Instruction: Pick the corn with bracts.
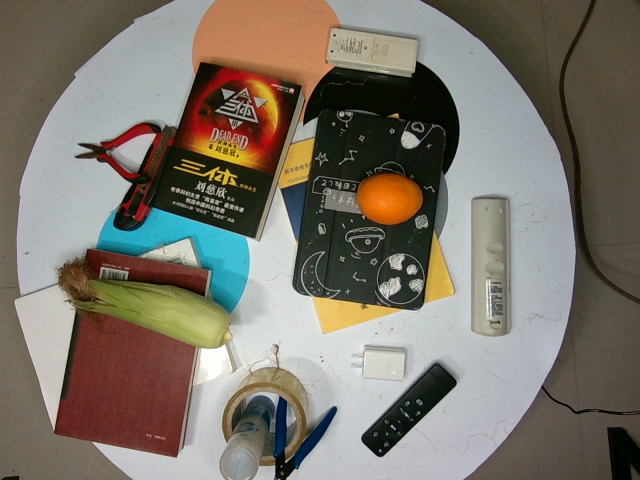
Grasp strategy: vertical